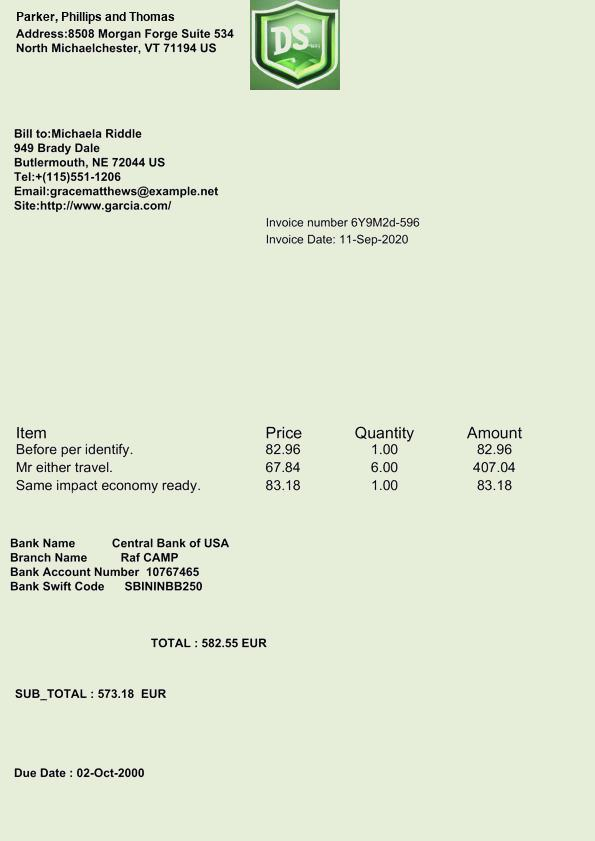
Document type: Invoice